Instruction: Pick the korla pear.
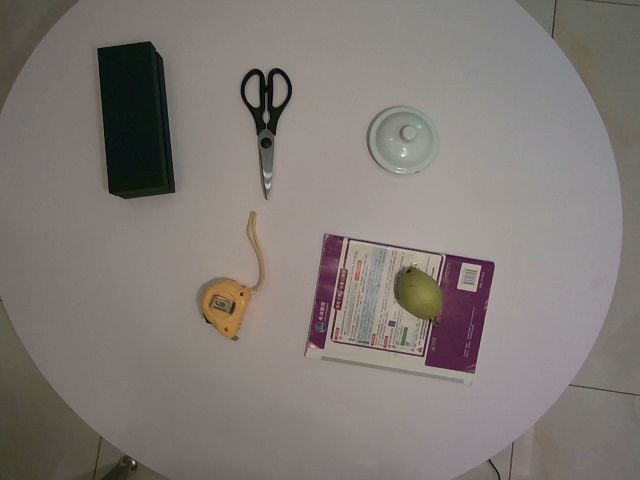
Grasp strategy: vertical